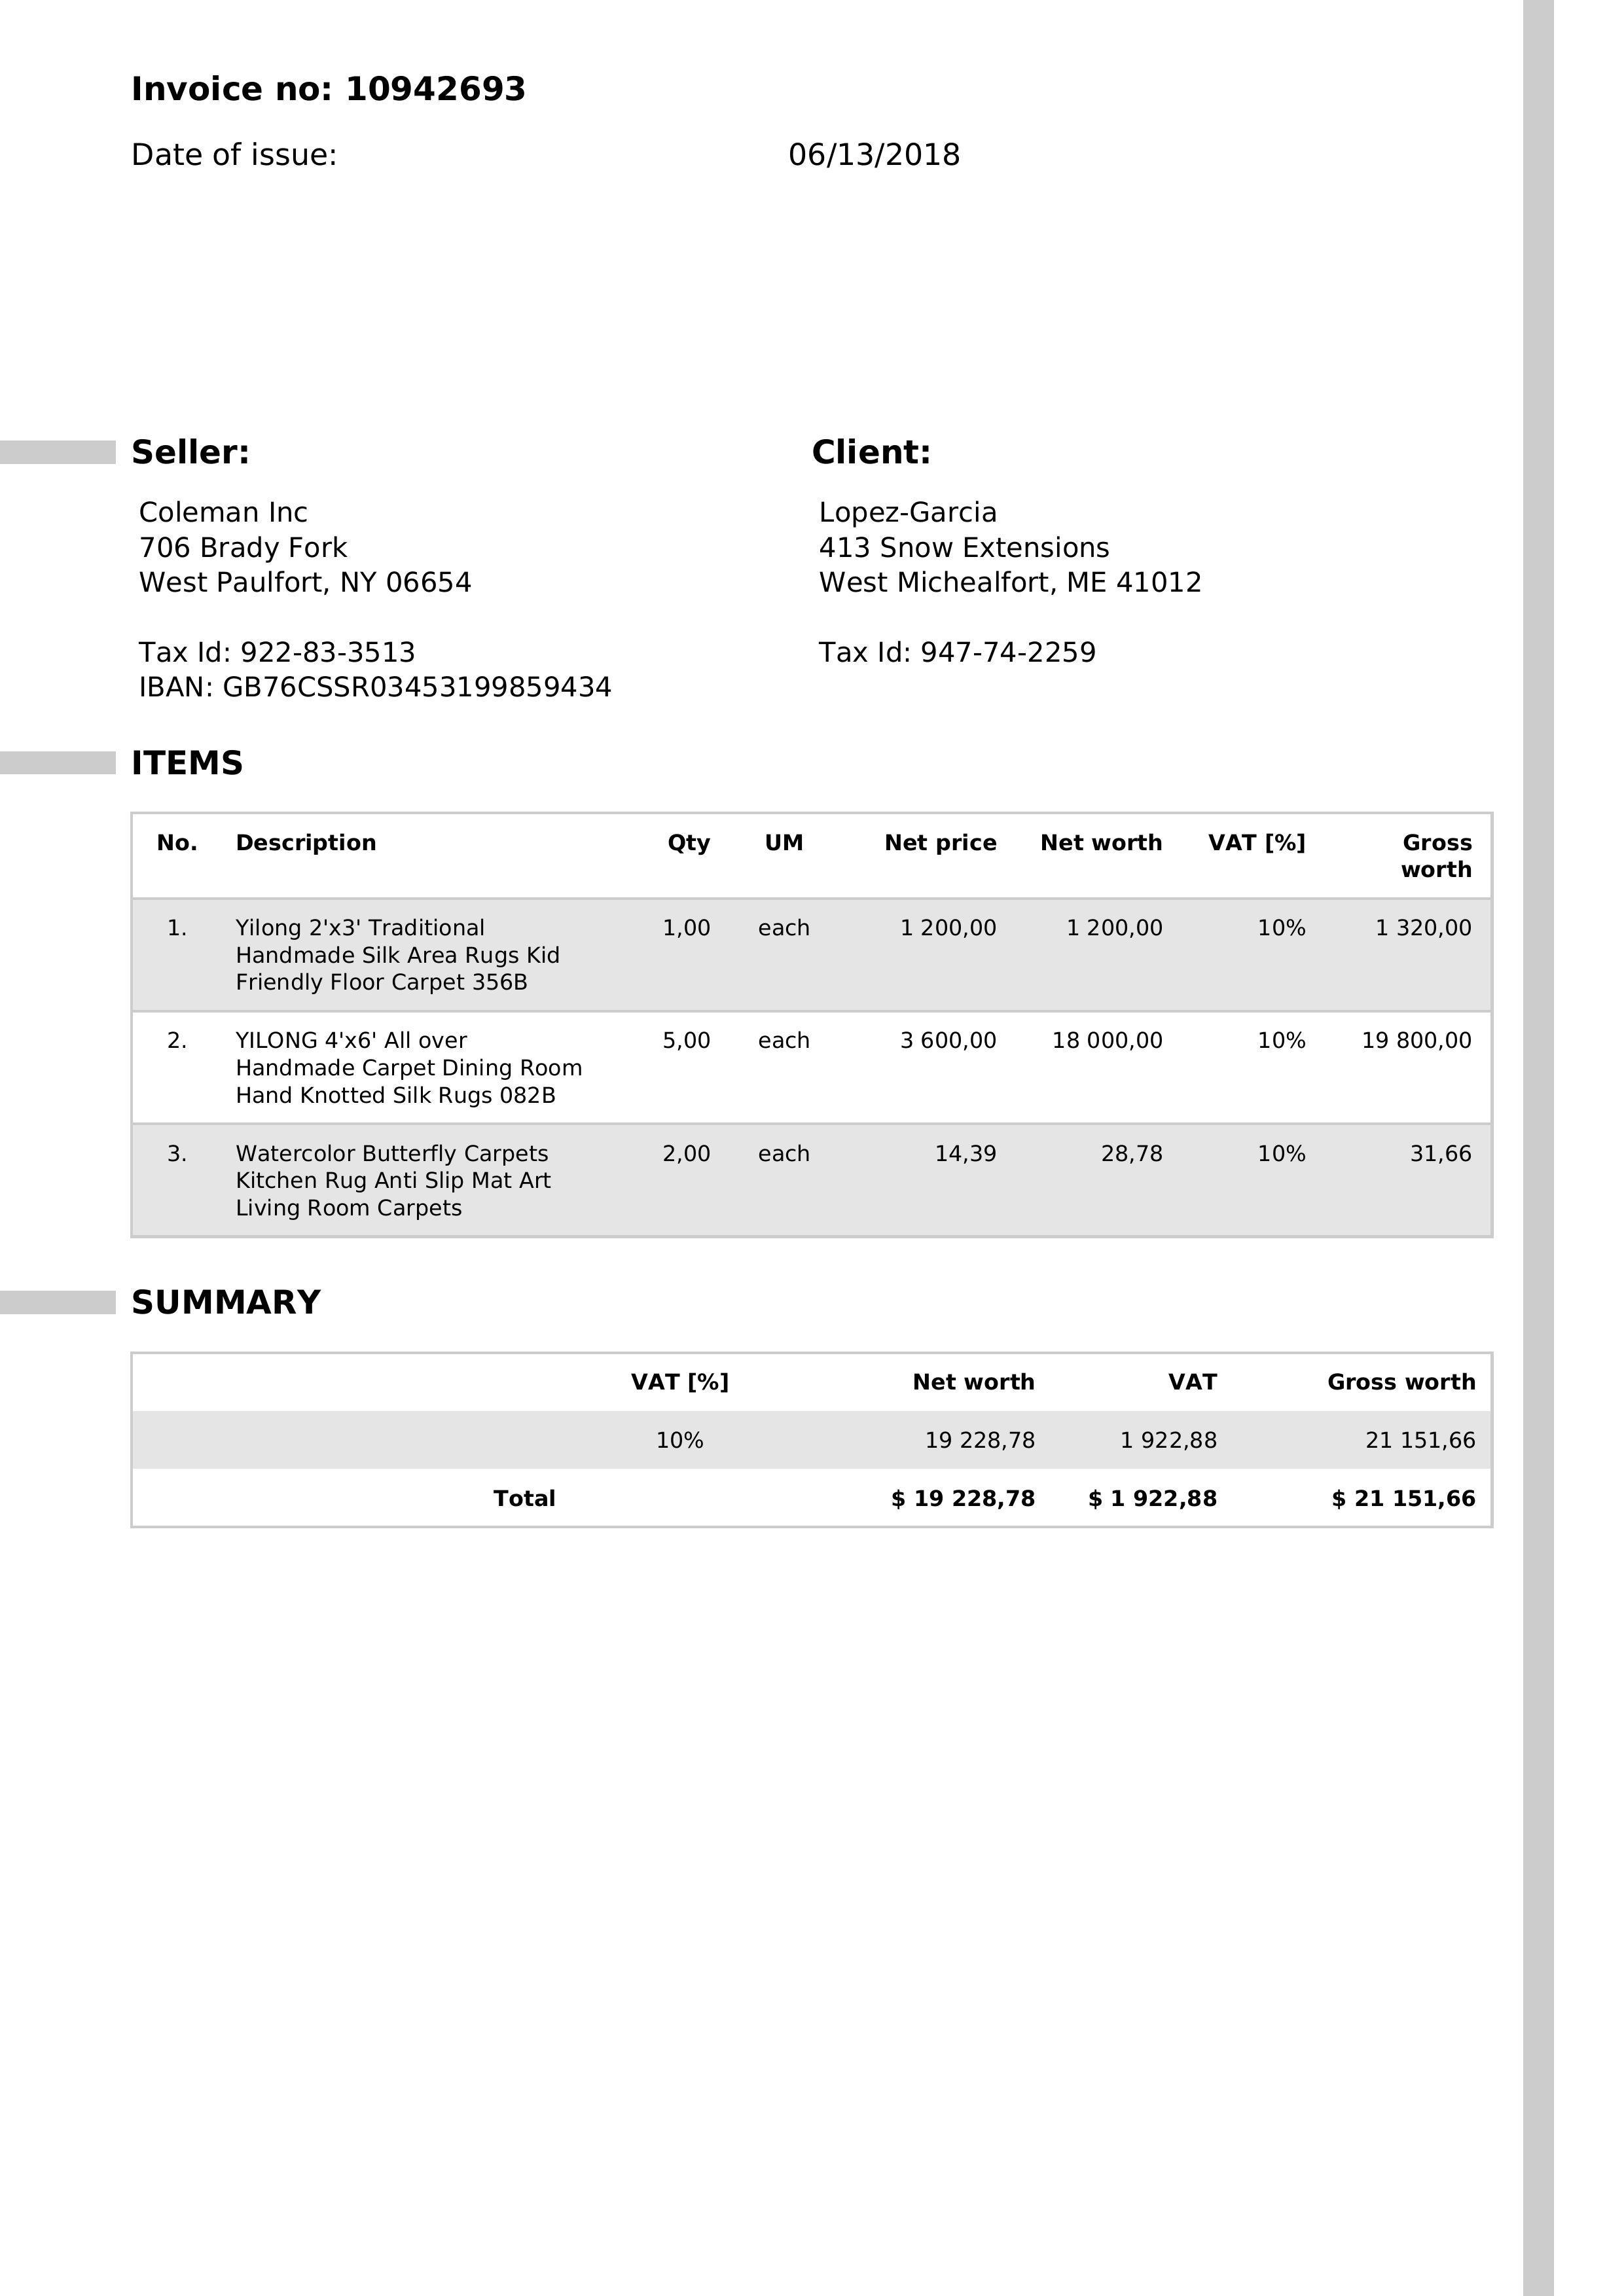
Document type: Invoice